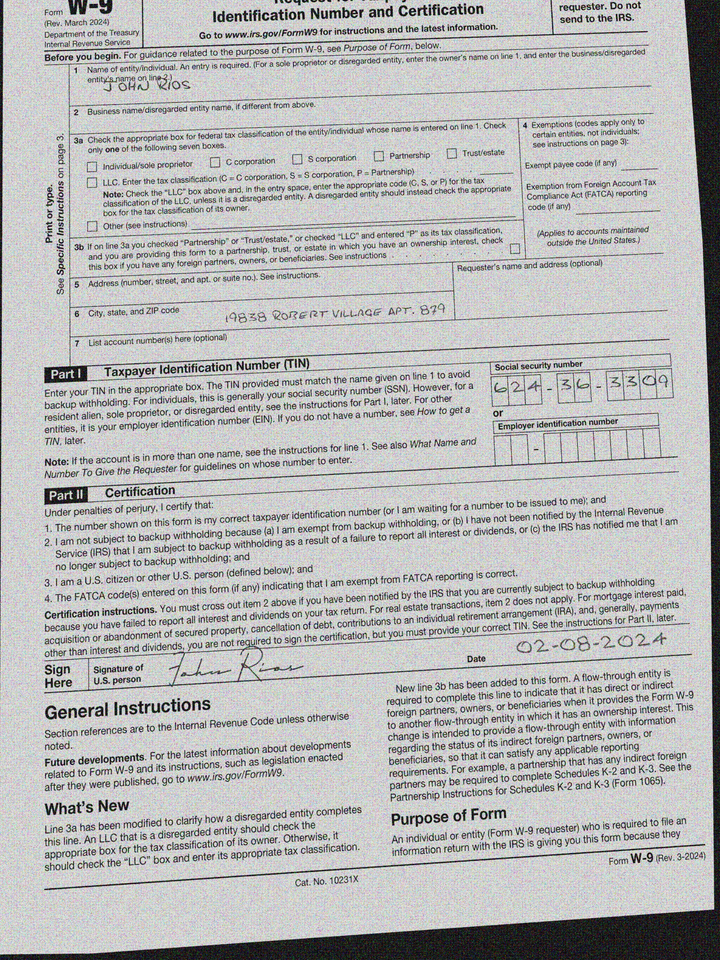
adr1: 19838 Robert Village Apt. 879
cbx: no
ssn: 624363309
enm: John Rios
sdt: 02-08-2024